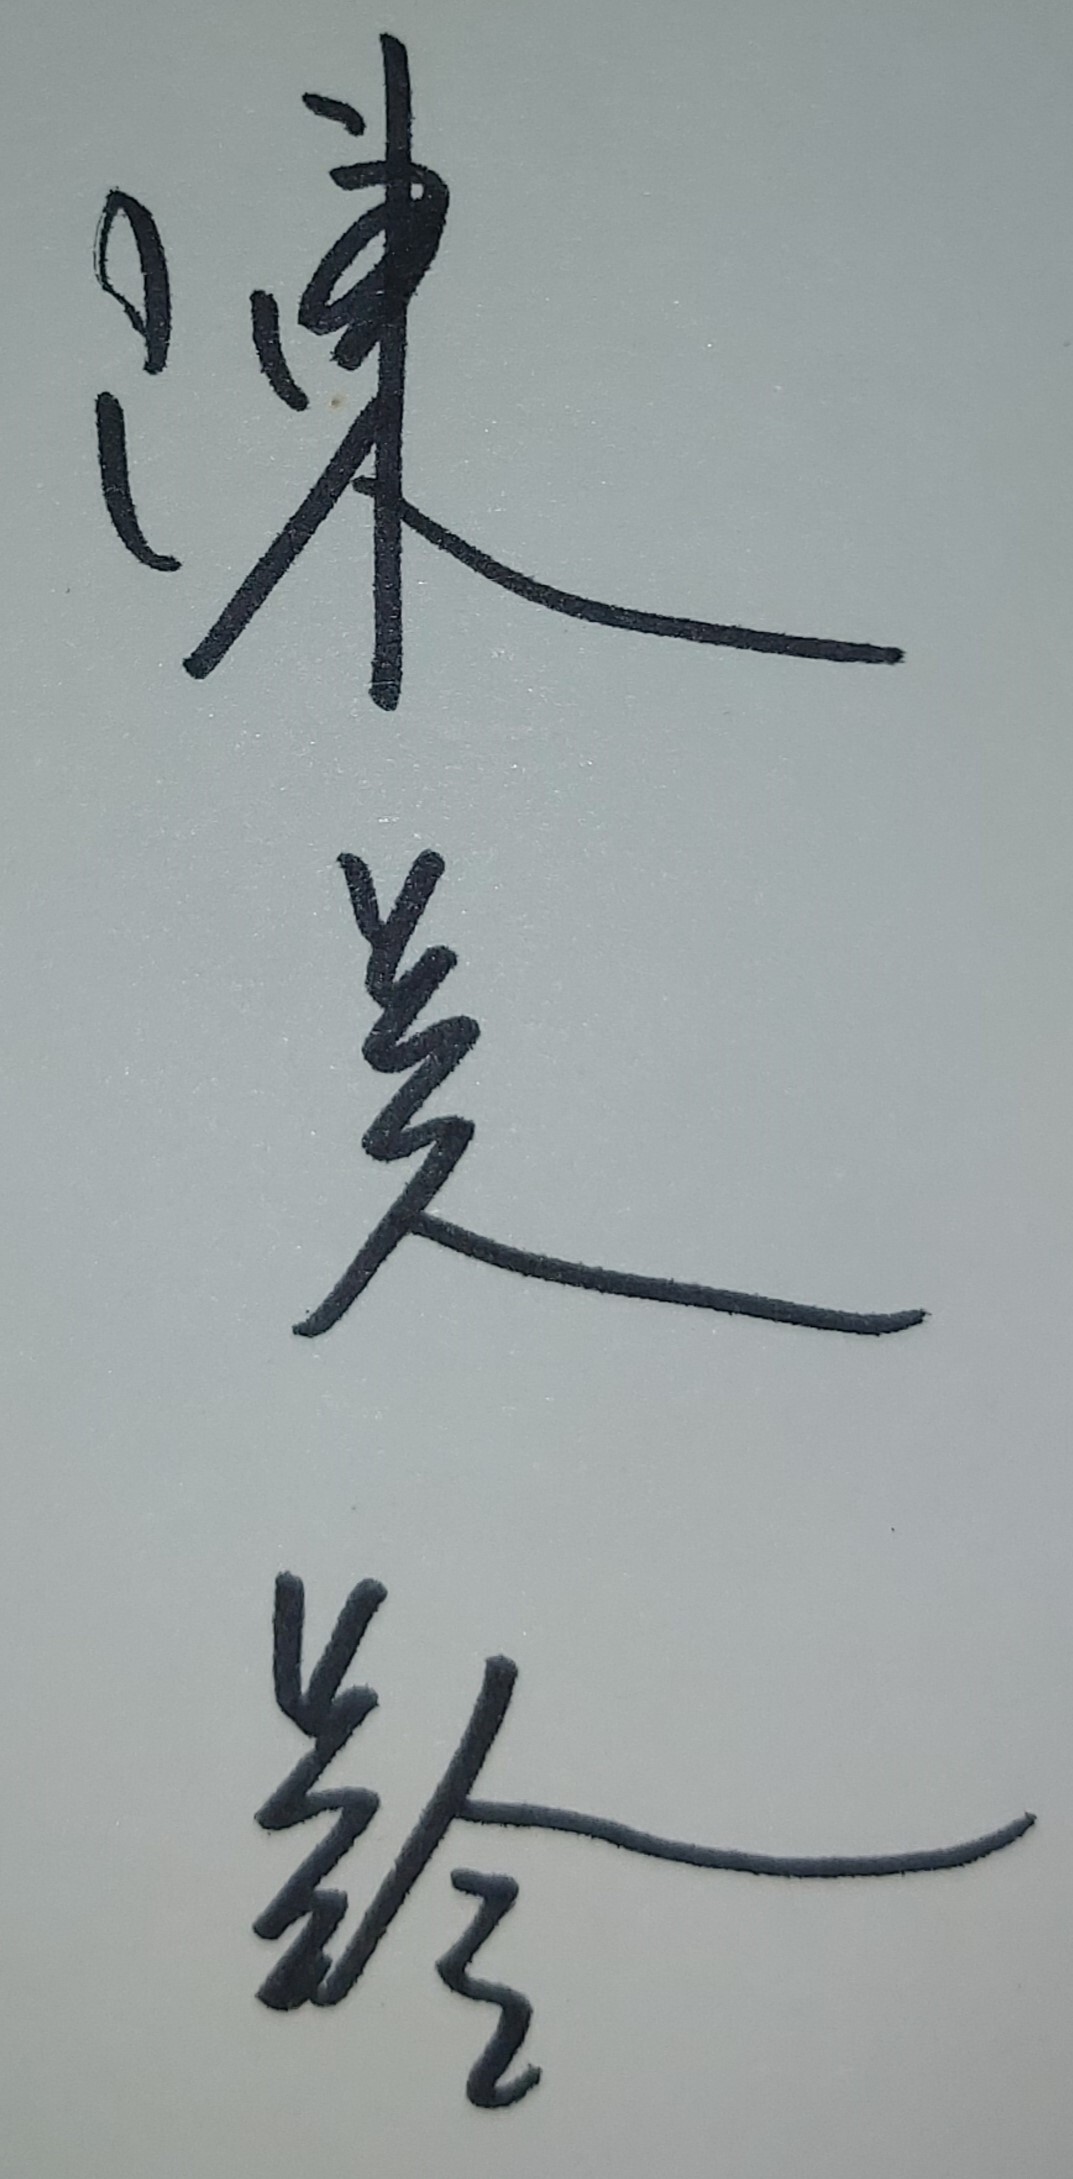
Signature of: agnes chan